Question: What do the imaging results show?
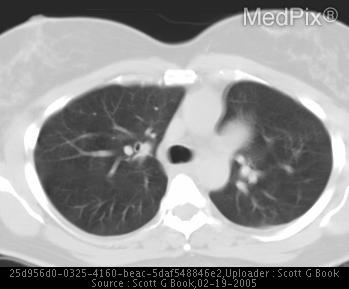
Answer: The imaging shows Scout view from CT demontrates left sided heart deviation.
Axial CT images demonstrate left sided cardiac deviation with rotational component and absence of left sided pericardium with interpostion of lung between aorta and left main pulmonary artery.
Multiplane MRI images demonstrate absent left and posterior pericardial fat and pericardium. Axial CT in lung windows demonstrate lung in between aorta and left main pulmonary artery..